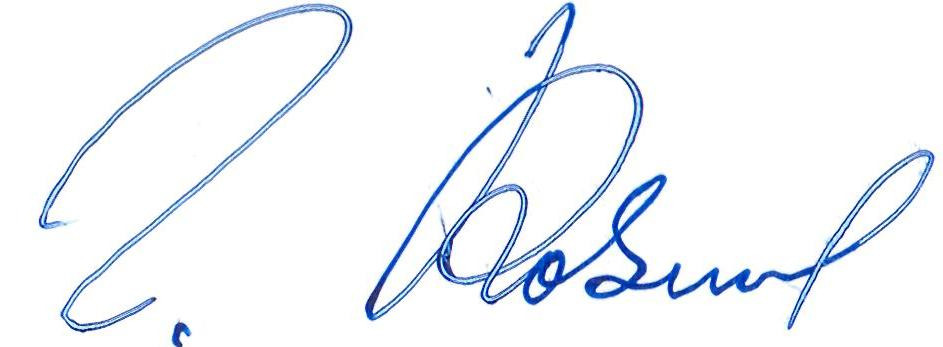
Signature of: gennady kozlov